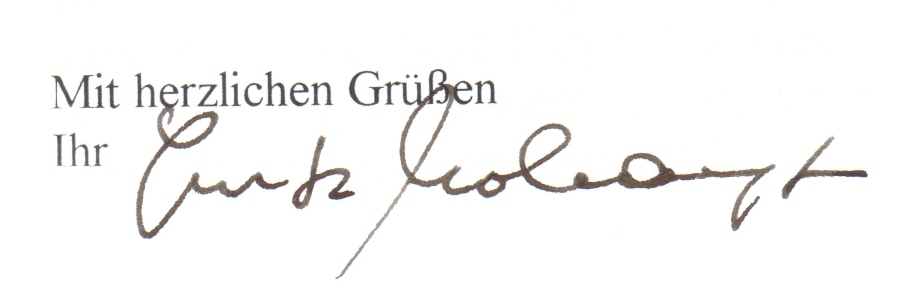
Signature of: lutz mohaupt